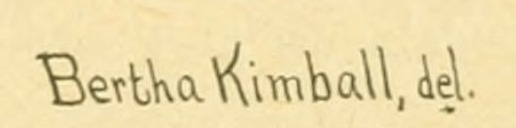
Signature of: bertha sarah kimball dickens